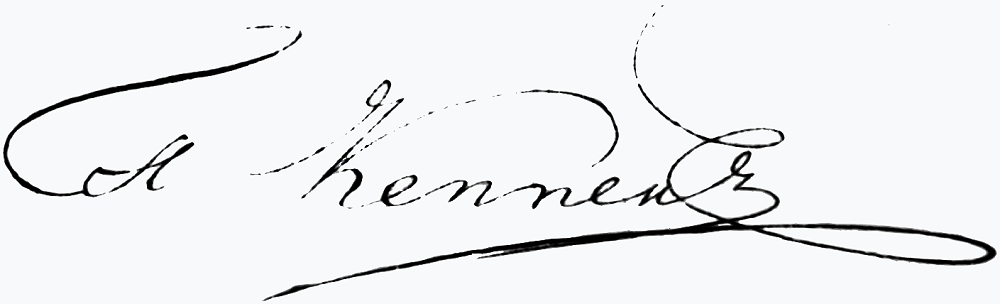
Signature of: peter von köppen